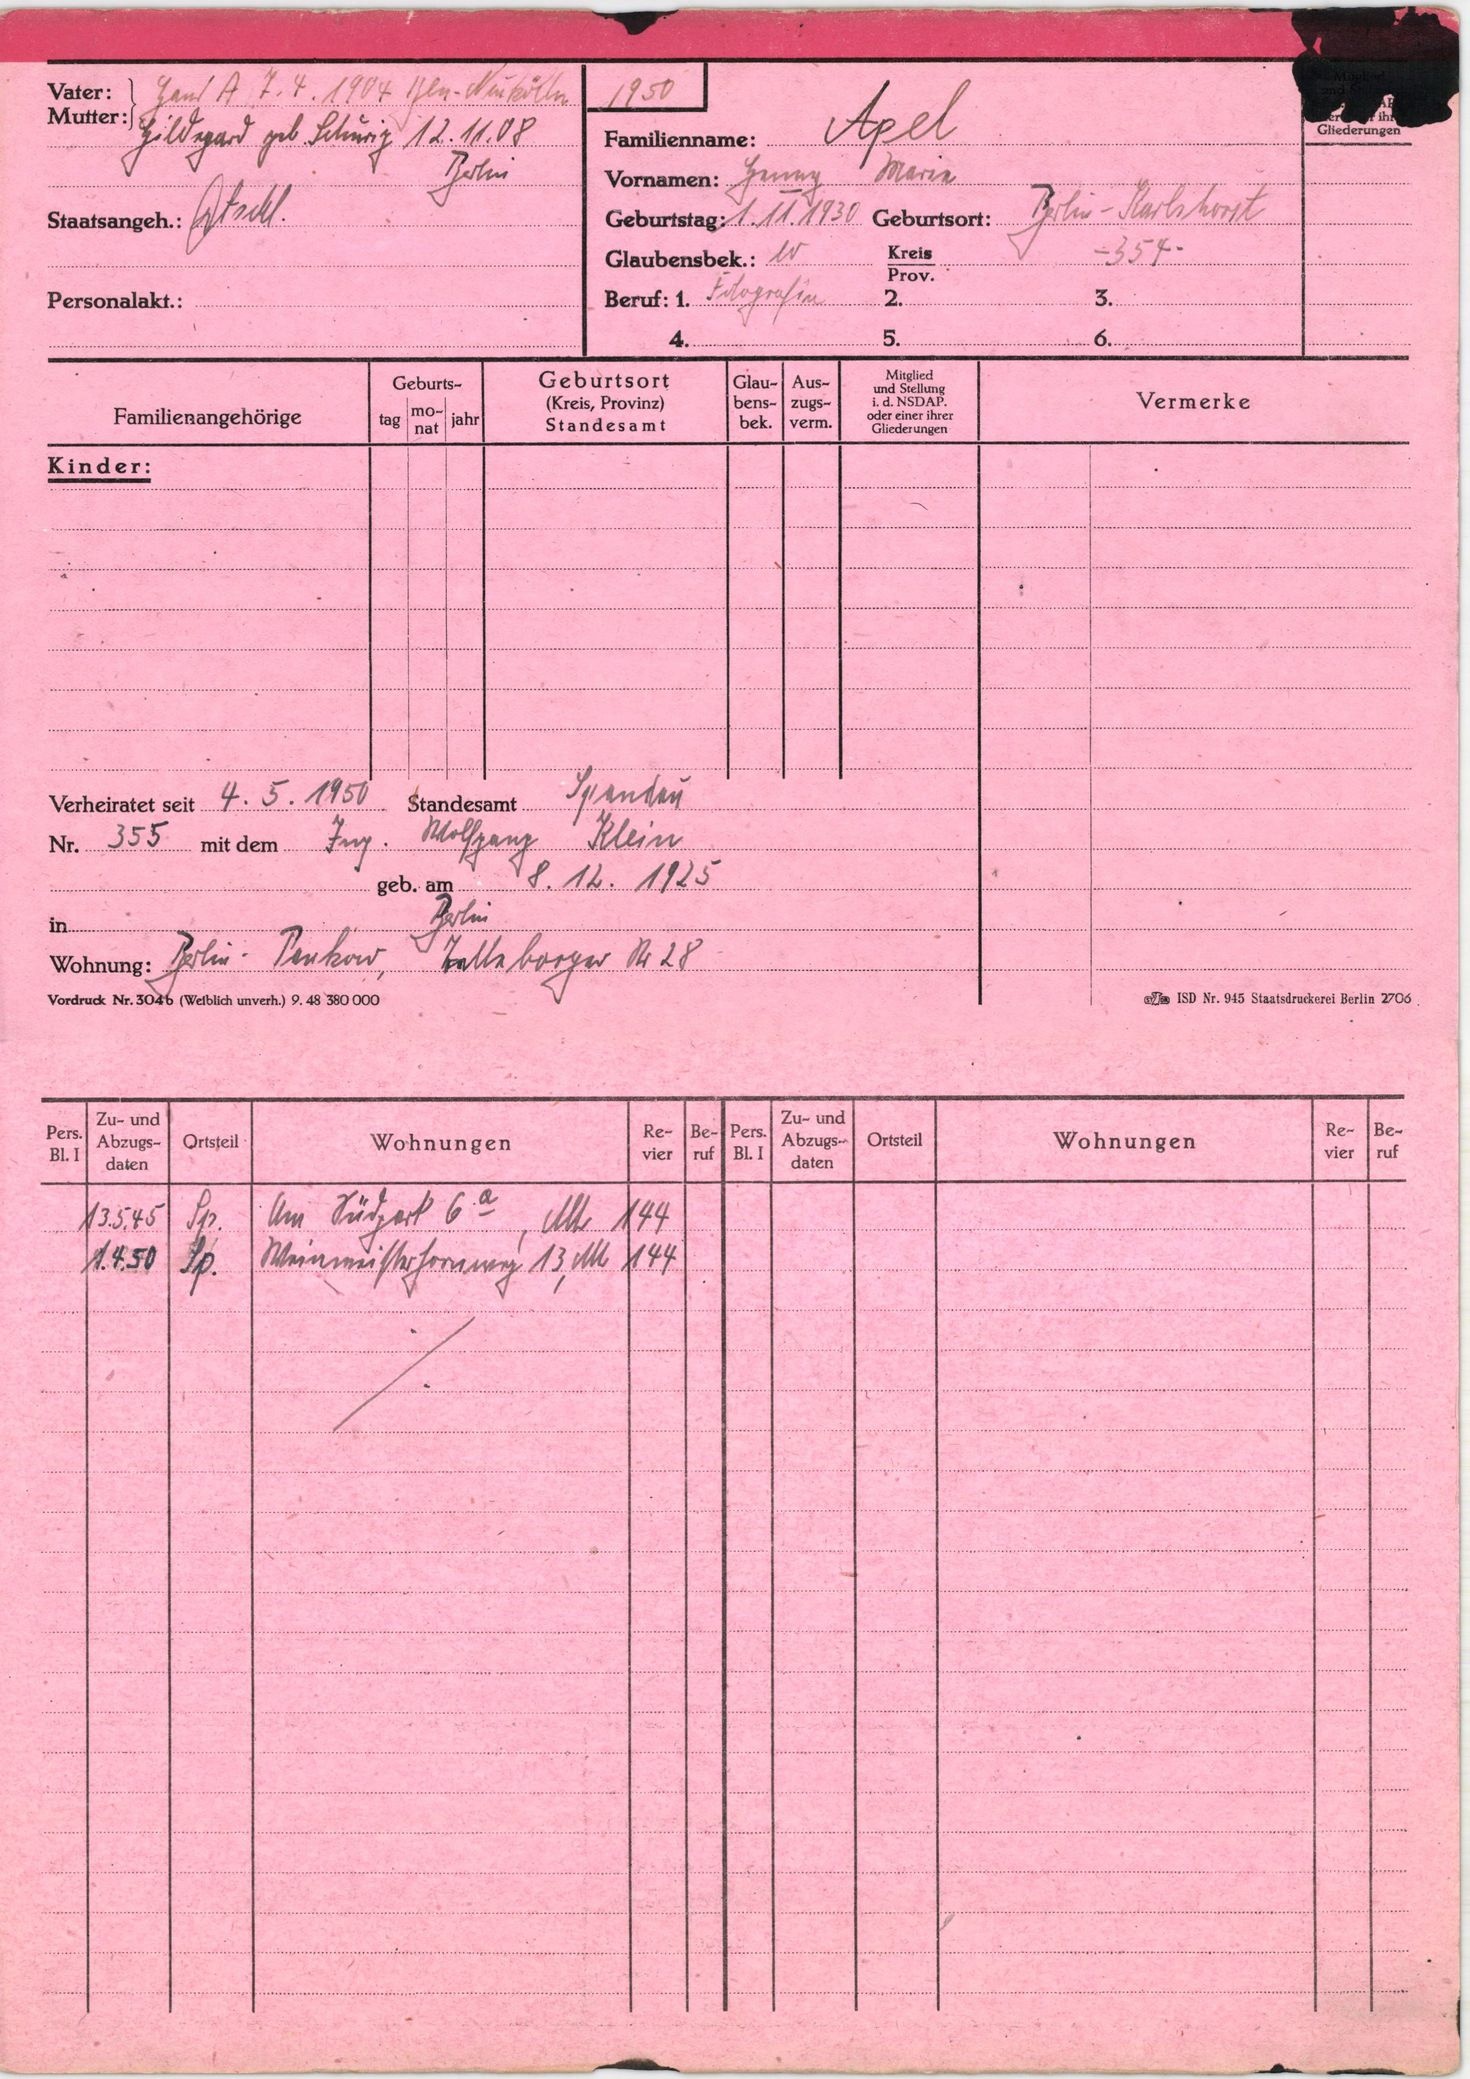
Apel